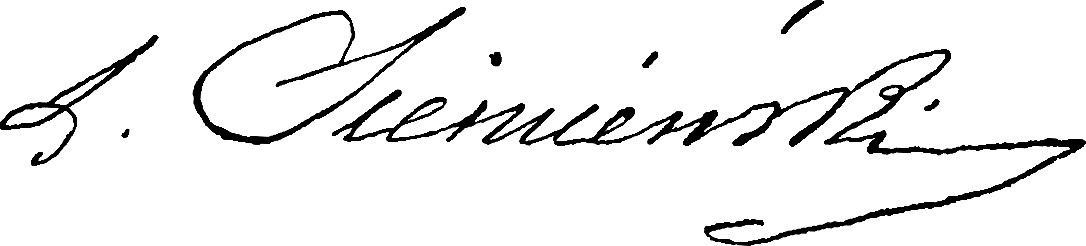
Signature of: lucjan siemieński